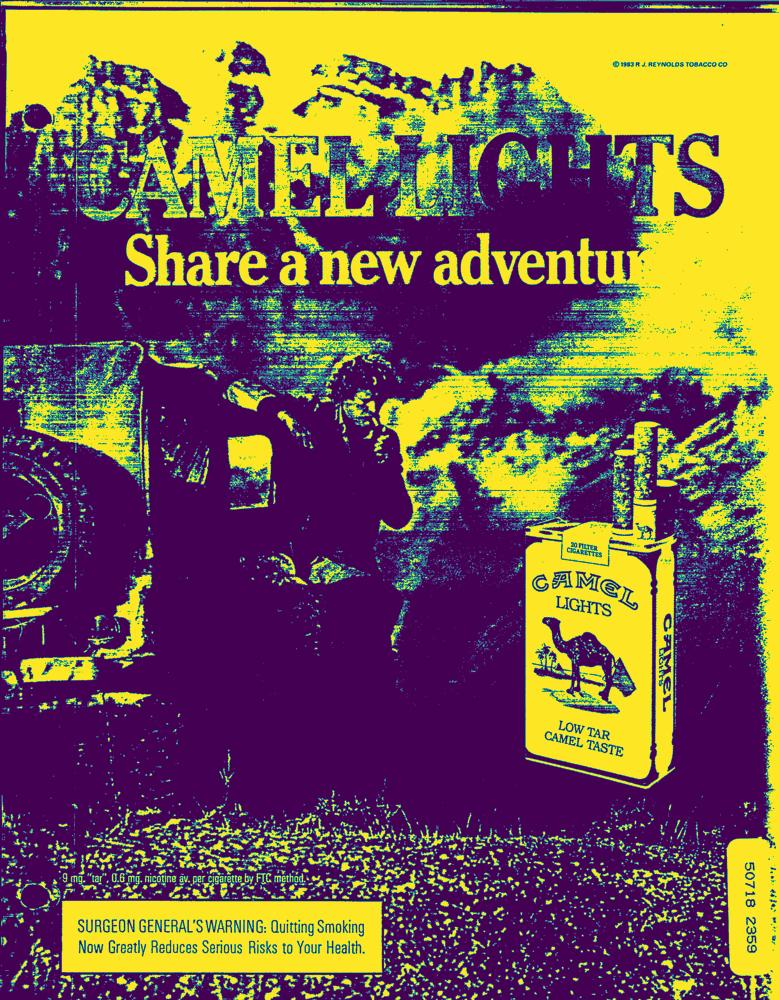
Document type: AD